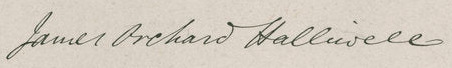
Signature of: james halliwell phillipps